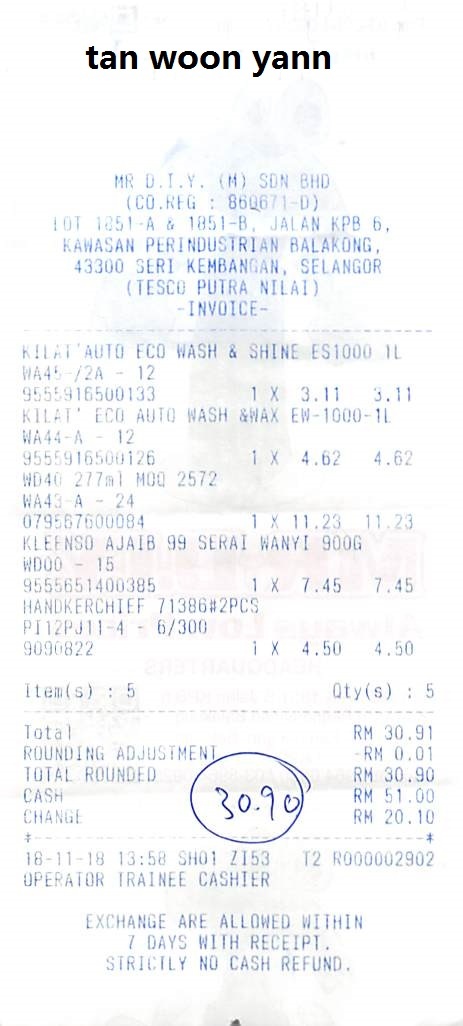
TAN WOON YANN
MR D.I.Y. (M) SDN BHD
(CO. RFG : 860671-D)
LOT 1851-A & 1851-B, JALAN KPB 6,
KAWASAN PERINDUSTRIAN BALAKONG,
43300 SERI KEMBANGAN, SELANGOR
(TESCO PUTRA NILAI)
-INVOICE-
KILAT AUTO ECO WASH & SHINE ES1000 1L
WA45 /2A - 12
9555916500133
1
X
3.11
3.11
KILAT' ECO AUTO WASH &WAX EW-1000-1L
WA44-A - 12
9555916500126
1
X
4.62
4.62
WD40 27ML MOO 2572
WA43-A - 24
079567600084
1
X
11.23
11.23
KLEENSO AJAIB 99 SERAI WANYI 900G
WDOO - 15
9555651400385
1
X
7.45
7.45
HANDKERCHIEF 71386#2PCS
PI12PJ11-4 - 6/300
9090822
1
X
4.50
4.50
ITEM (S) : 5
QTY(S) : 5
TOTAL
RM 30.91
ROUNDING ADJUSTMENT
RM 0.01
TOTAL ROUNDED
RM 30.90
CASH
RM 51.00
CHANGE
RM 20.10
18-11-18 13 : 58 SH01 ZI53
T2 R000002902
UPERATOR TRAINEE CASHIER
EXCHANGE ARE ALLOWED WITHIN
7 DAYS WITH RECEIPT.
STRICTLY NO CASH REFUND.